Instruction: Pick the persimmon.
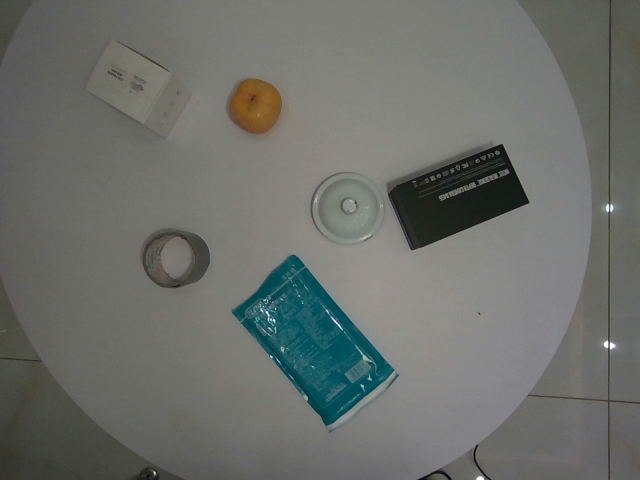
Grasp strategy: vertical